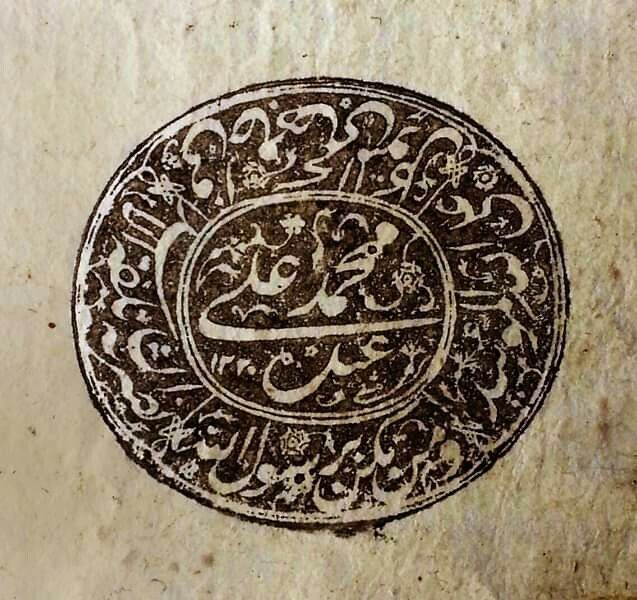
Signature of: muhammad ali